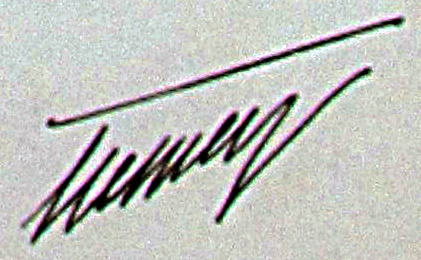
Signature of: peter i of serbia